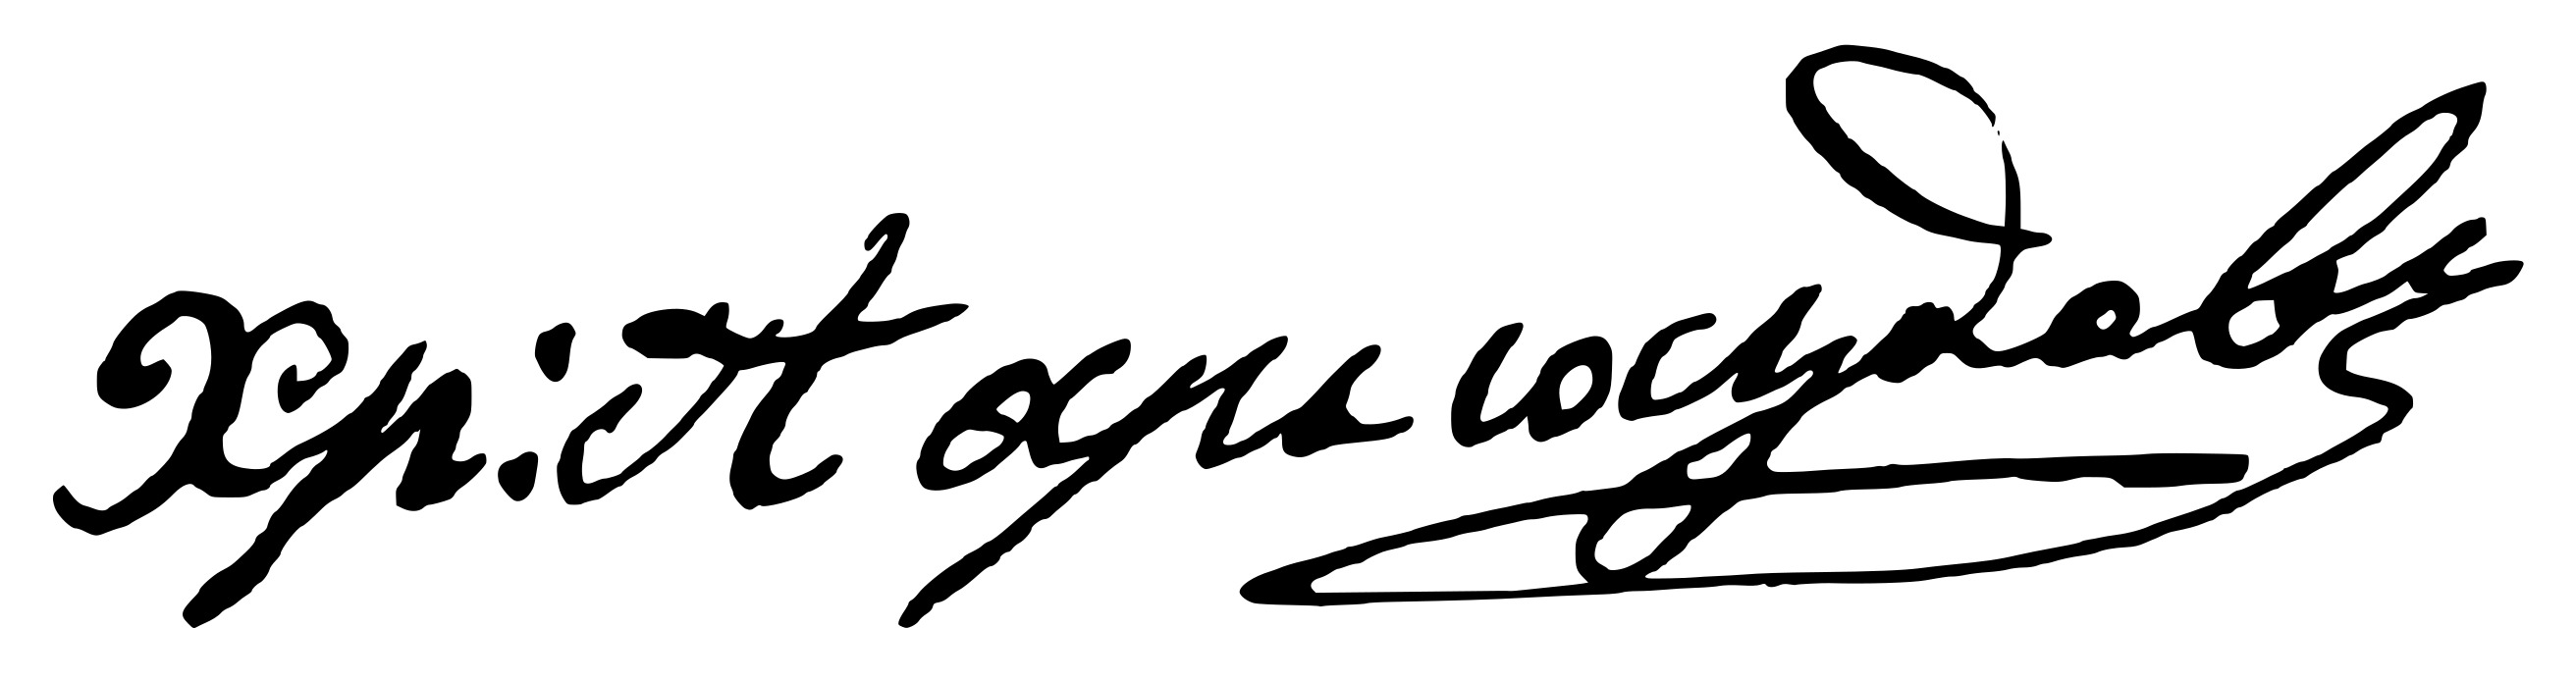
Signature of: hristo arnaudov